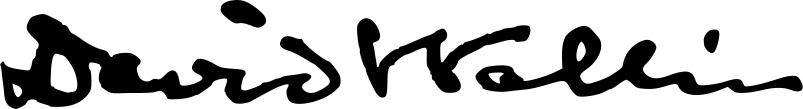
Signature of: david wallin